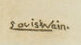
Signature of: louis wain